Question: What might the diagnosis be?
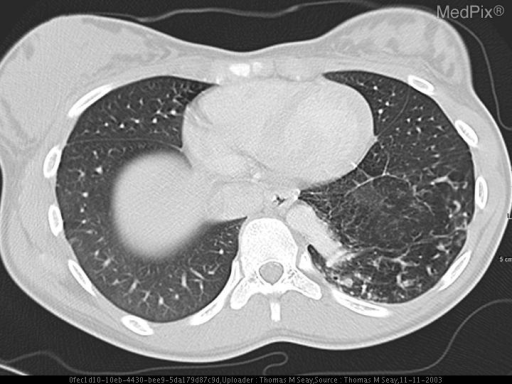
Answer: The possible diagnosis includes Sequestration
Cystic Congenital Adenomatoid Malformation
Bronchiectasis
Tuberculosis.